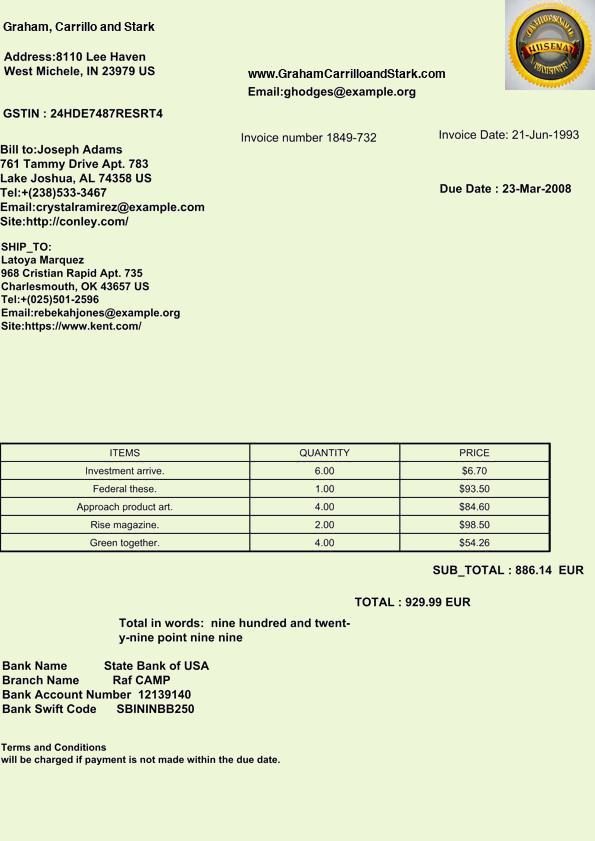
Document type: Invoice